Question: What was observed in the imaging?
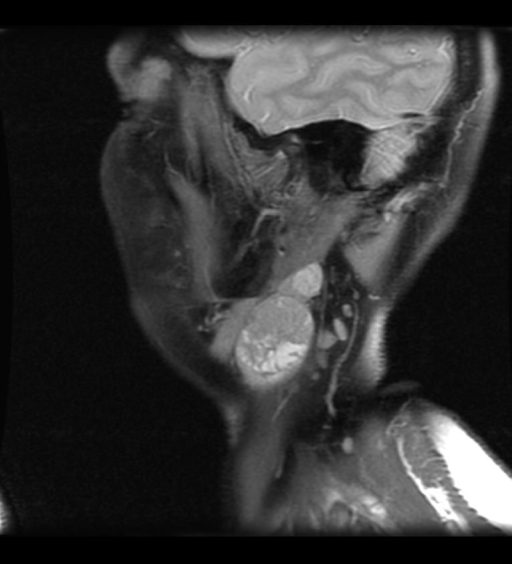
Answer: The imaging shows Neck CT: Mass adjacent to left parotid and medial to digastric measuring 2.8 (AP)x 1.6 (trans)x 4.5cm(cc).  Soft tissue asymmetry superior to left vallecula - mass cannot be excluded.

Neck MRI: Enhancing plaque-like mass measuring 0.9 x 2.2 x 3.4 cm at base of the tongue.  A second enhancing mucosal plaque-like lesion at same level of tongue base to the right of midline measuring 1.5cm (trans) x 2.9cm (CC) x 6mm thick.  Masses do not appear to extend into musculature of tongue.  Hemorrhagic and necrotic lymph node in level 1 left side just inferior to mandible and deep portion of parotid lateral to carotids measuring 3 x 1.8 x 3.8cm.  Second necrotic node above previous measuring 1.1 x 1.3 x 1.6cm. •  Post contrast.

•  Necrotic left neck nodes in level 1 region..